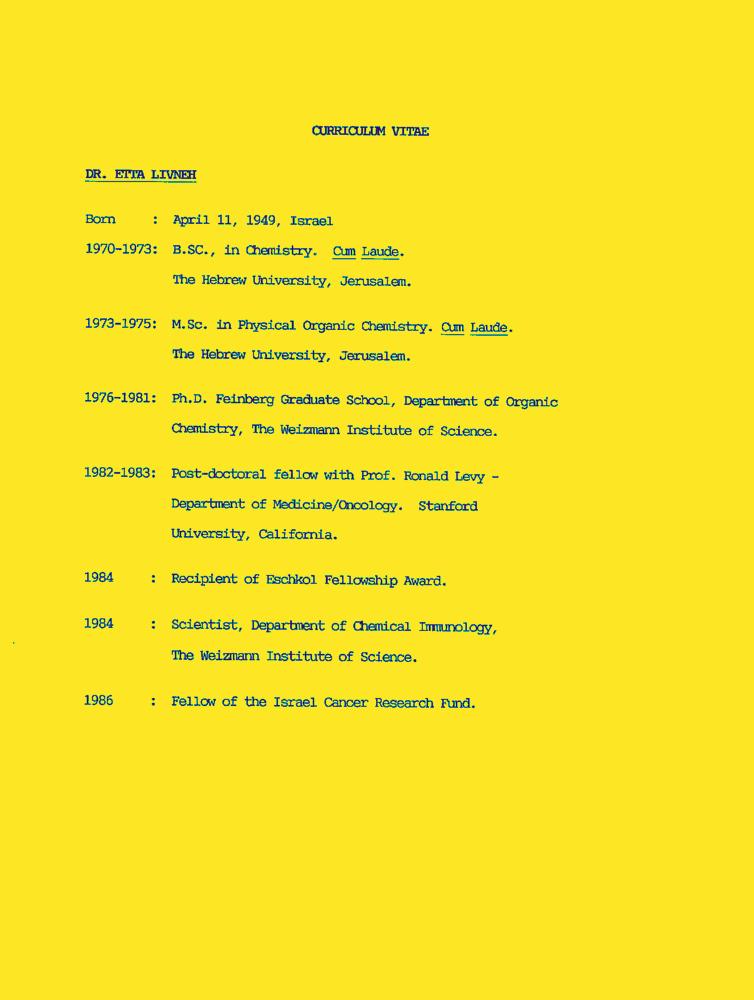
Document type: Resume-Doc